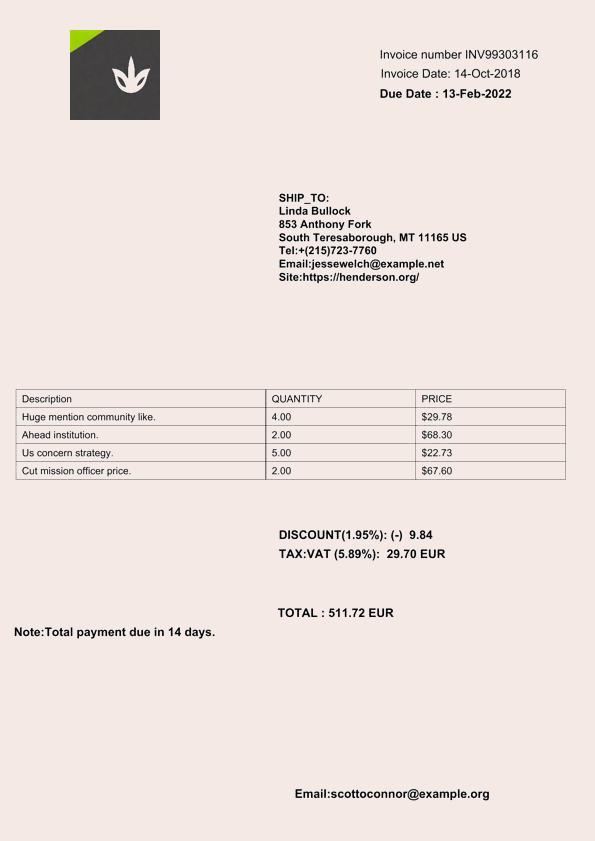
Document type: Invoice